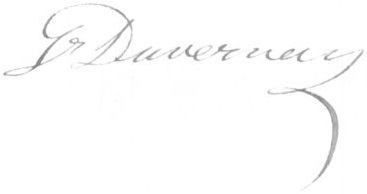
Signature of: ludger duvernay